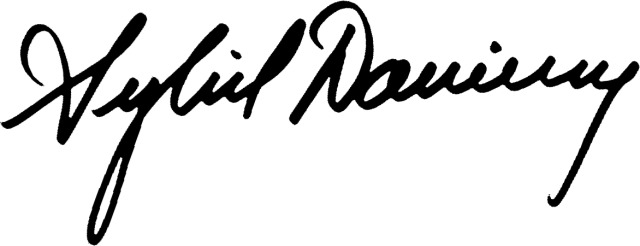
Signature of: sybil danning